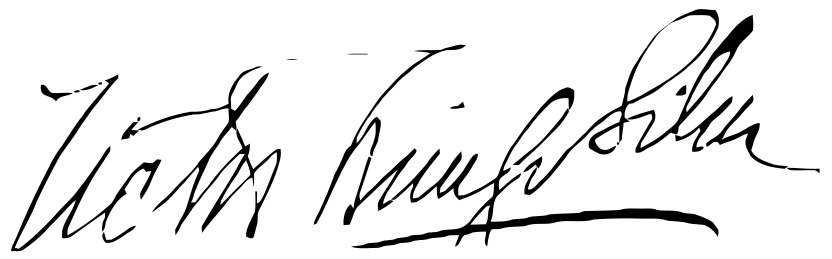
Signature of: víctor domingo silva